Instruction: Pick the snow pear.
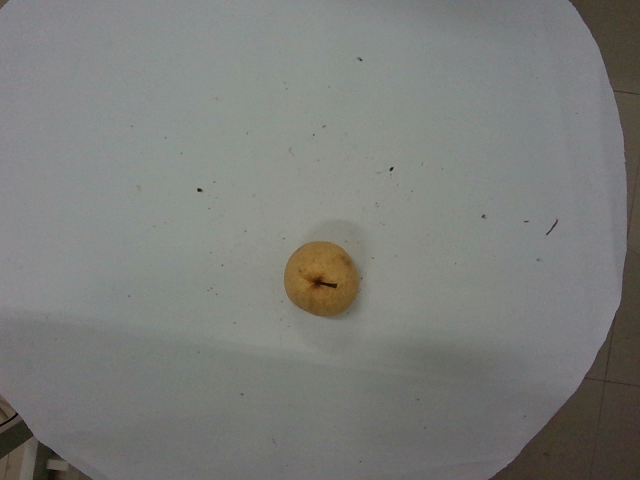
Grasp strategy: vertical